Question: What are the imaging findings?
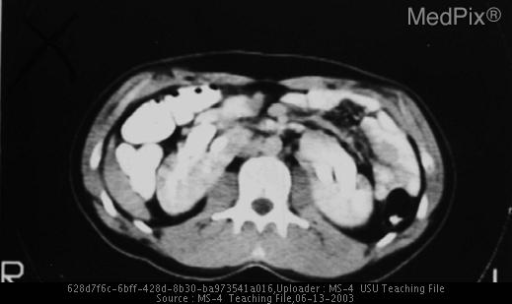
Answer: The imaging shows CT shows that the isthmus of the horseshoe kidney is thick and enhances to the same degree as the rest of the kidney, proving it to be functioning renal tissue rather than simply a fibrous band.  Notice that the isthmus of the horseshoe kidney is constrained by the inferior mesenteric artery, the structure that prevented tis continued ascention within the abdomen.  Note on conventional angiography that supernumary renal arteries are present bilaterally, a common finding associated with this entity.
Note the severe bilateral hydronephrosis secondary, in all likelyhood, to severe vesicoureteric reflux.  the IUP show a duplicated ureter on the right. HORSESHOE KIDNEY.